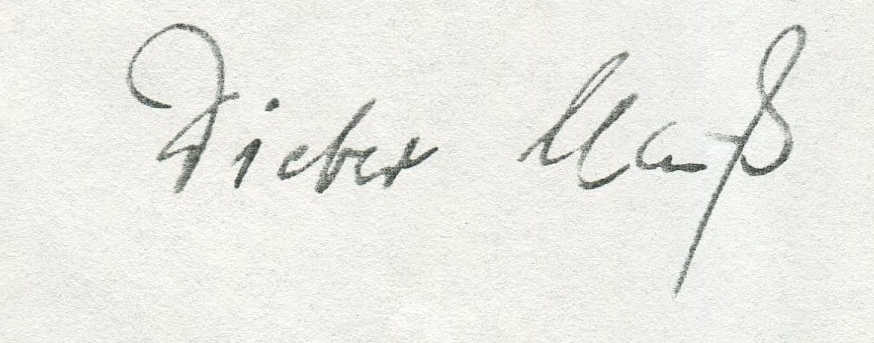
Signature of: dieter clauß